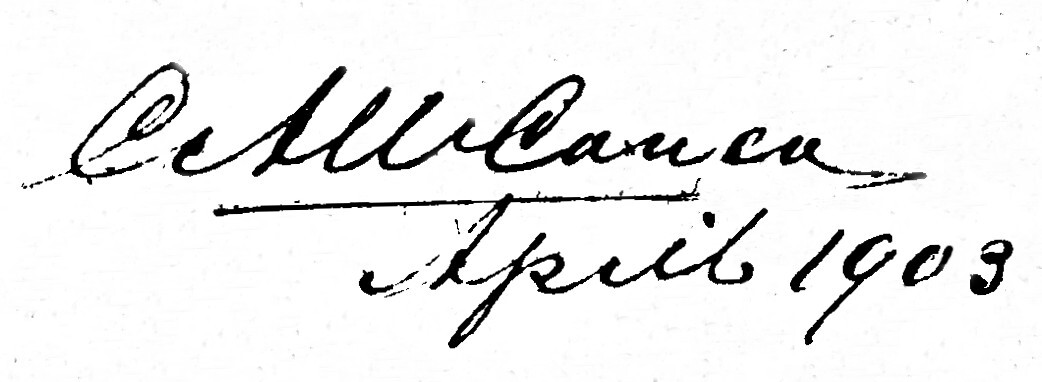
Signature of: carl albert collett